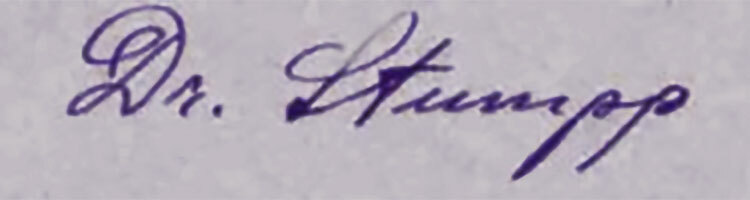
Signature of: karl stumpp